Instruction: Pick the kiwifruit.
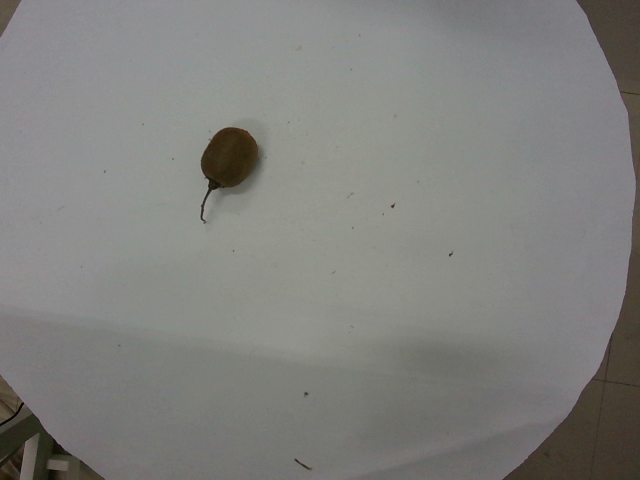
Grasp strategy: vertical